Patient: Female, age 38
A 38-year-old, house keeper woman was admitted in Alzahra hospital because of chills, fever, and generalized malaise. She also complained about exertional dyspnea and nonproductive cough of 2 years duration and had a history of Raynaud's phenomenon that started 8 months prior to admission. She was a nonsmoker with no documented lung disease and denied any other symptom. Physical examination revealed Velcro-like rales at the bases of both the lungs, but no sign of skin nail involvement or heart failure. Tuberculosis and other infections were ruled out. Laboratory tests showed a high positive titer of anti-nuclear antibody, erythrocyte sedimentation rate of 73, and C-reactive protein of 3 + and a normocytic normochromic anemia, whereas test for anti-Scl70 antibody and anti-centromere antibody was negative [Table 1].
Computed tomography scan showed bilateral ground-glass pattern suggestive of ILD [Figure 1]. Spirometry was done, which showed a moderate restrictive pattern.
She was treated with prednisolone (1 mg/kg) and pulse of cyclophosphamide (1 g/month) for 6 months, and then put on Cellcept for another 6 months, but ILD did not improve. Thus, the patient was treated with rituximab 2 g (1 gram every 14 days) and showed gradual improvement, then she was subsequently treated with 100 mg of azathioprine daily, prednisolone 5 mg bid, and calcium plus vitamin-D. She has been followed up for 2 years and has not shown any other manifestation.
Keywords: interstitial lung disease, rituximab, systemic sclerosis sine scleroderma
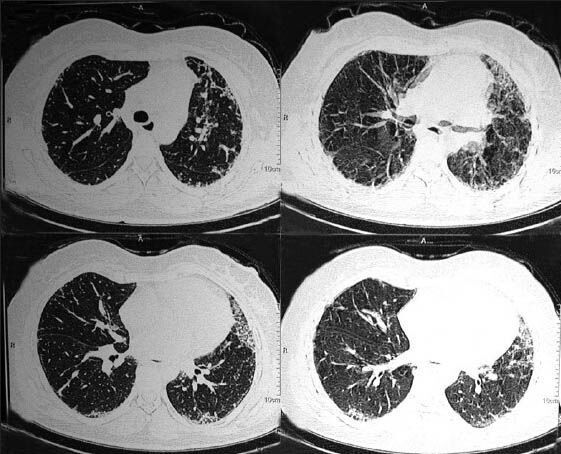
Image caption: High-resolution CT scan showing lung fibrosis.